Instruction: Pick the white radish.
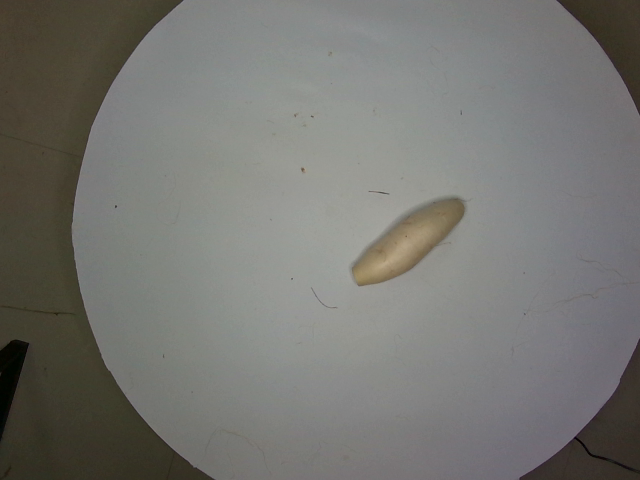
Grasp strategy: vertical